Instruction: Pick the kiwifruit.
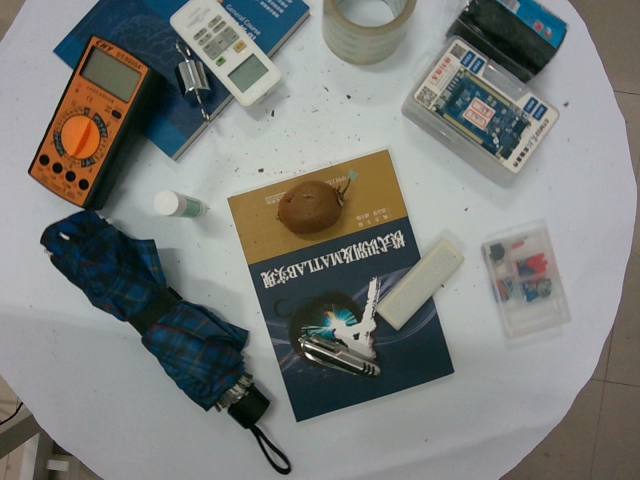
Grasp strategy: vertical